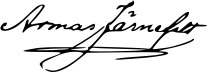
Signature of: armas järnefelt